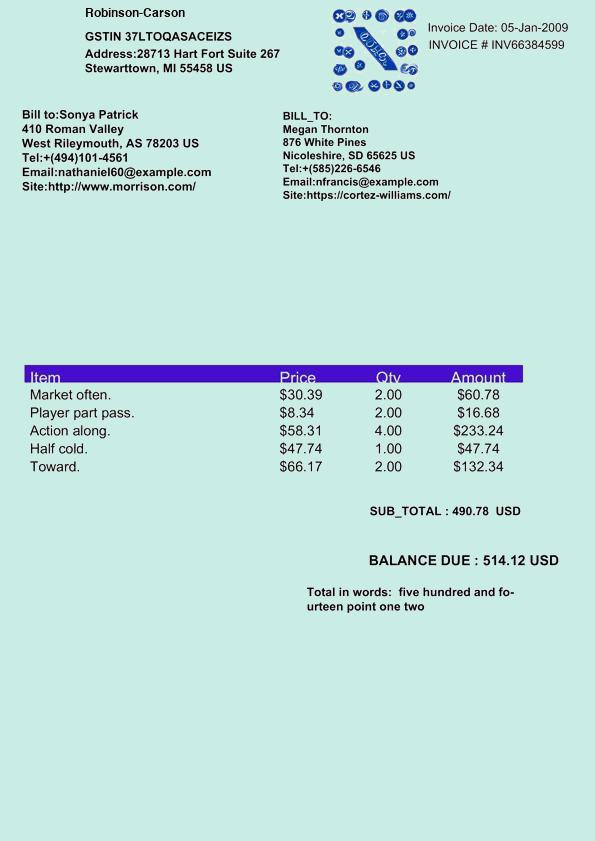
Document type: Invoice